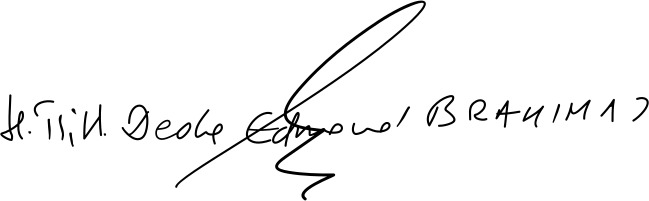
Signature of: edmond brahimaj